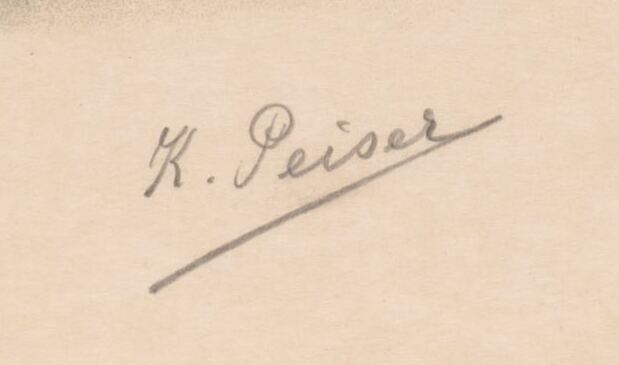
Signature of: kurt peiser